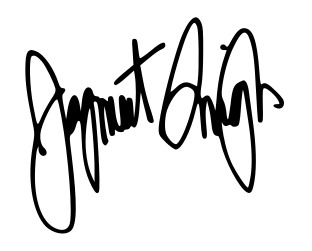
Signature of: jagmeet singh